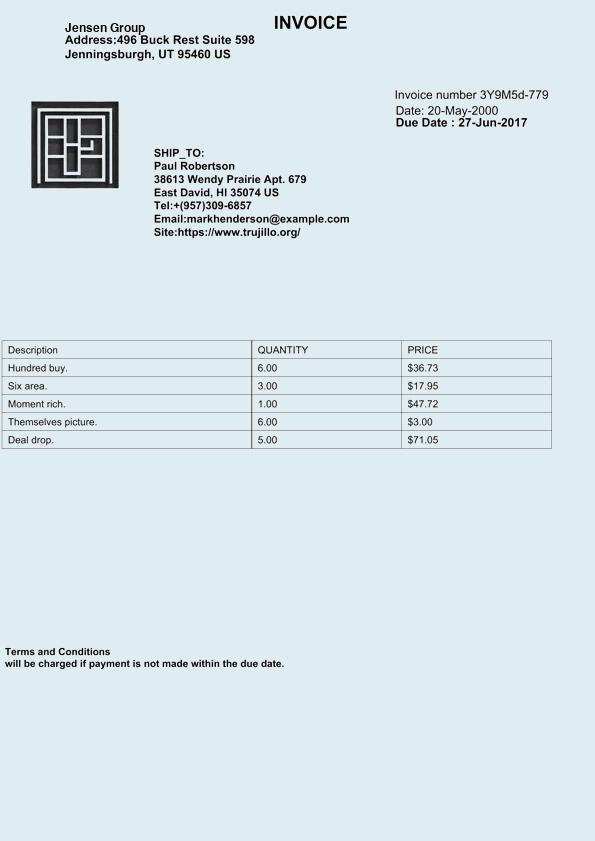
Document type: Invoice